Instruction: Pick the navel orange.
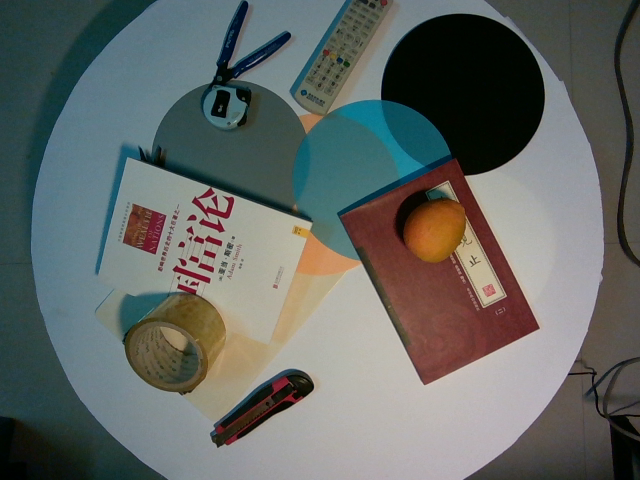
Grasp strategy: vertical